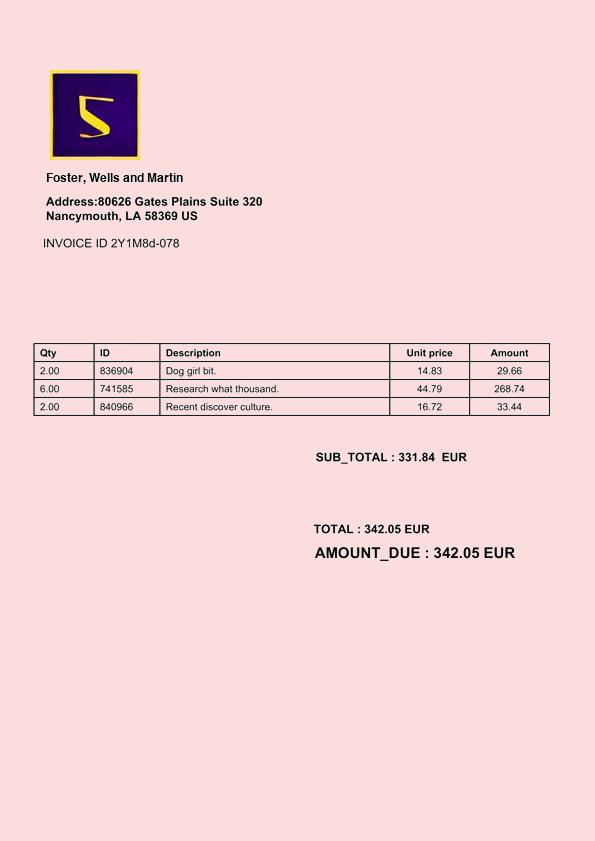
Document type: Invoice